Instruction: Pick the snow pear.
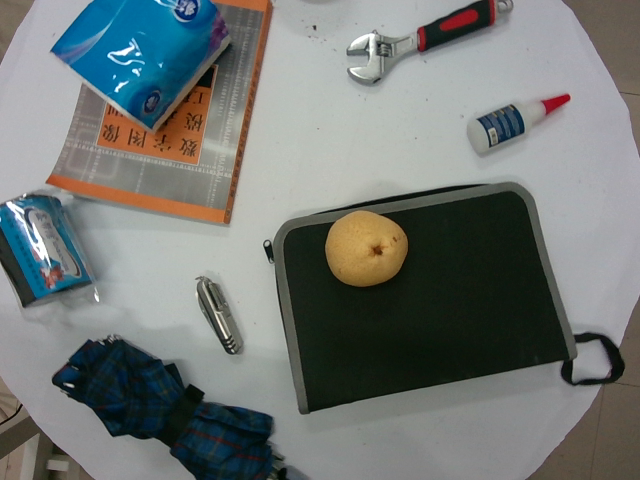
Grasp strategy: vertical